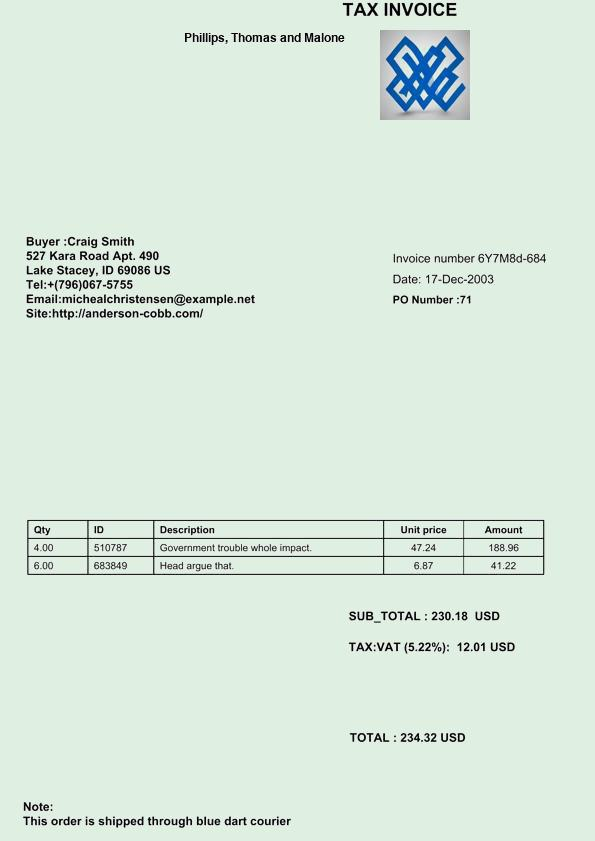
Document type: Invoice